Question: What is the suspected problem?
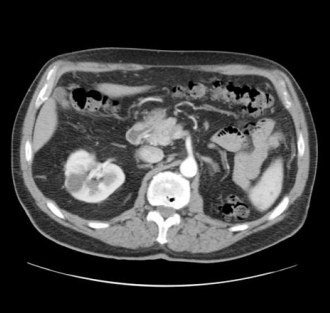
Answer: The findings suggest There is a lobular contour to the single right kidney with separate collecting systems which fuse proximally with congenital megaureter present distally.. Note lobular contour to the single right kidney with separate collecting systems which fuse proximally with congenital megaureter present distally.. The patient might have a history of 72 Y/O MALE with hematuria..